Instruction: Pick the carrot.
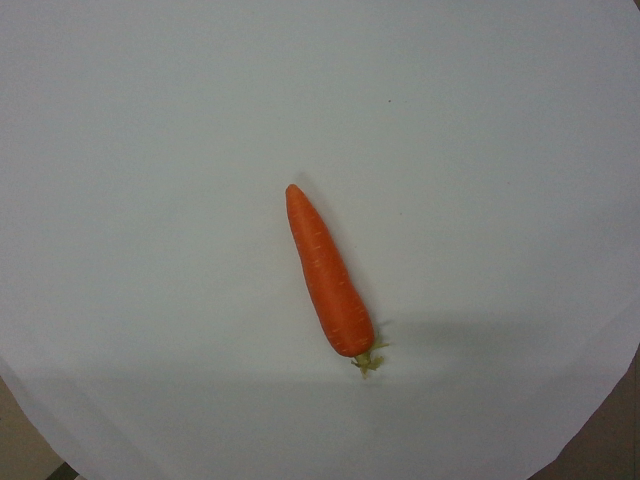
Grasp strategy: vertical